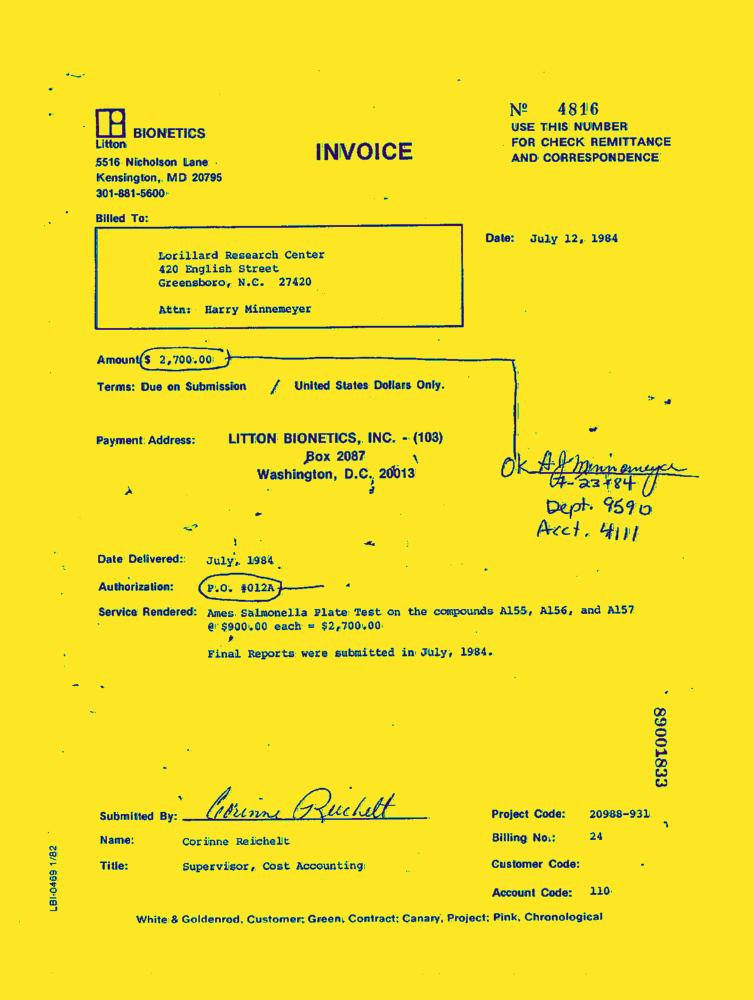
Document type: Invoice-Doc